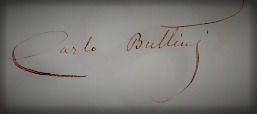
Signature of: carlo buttini